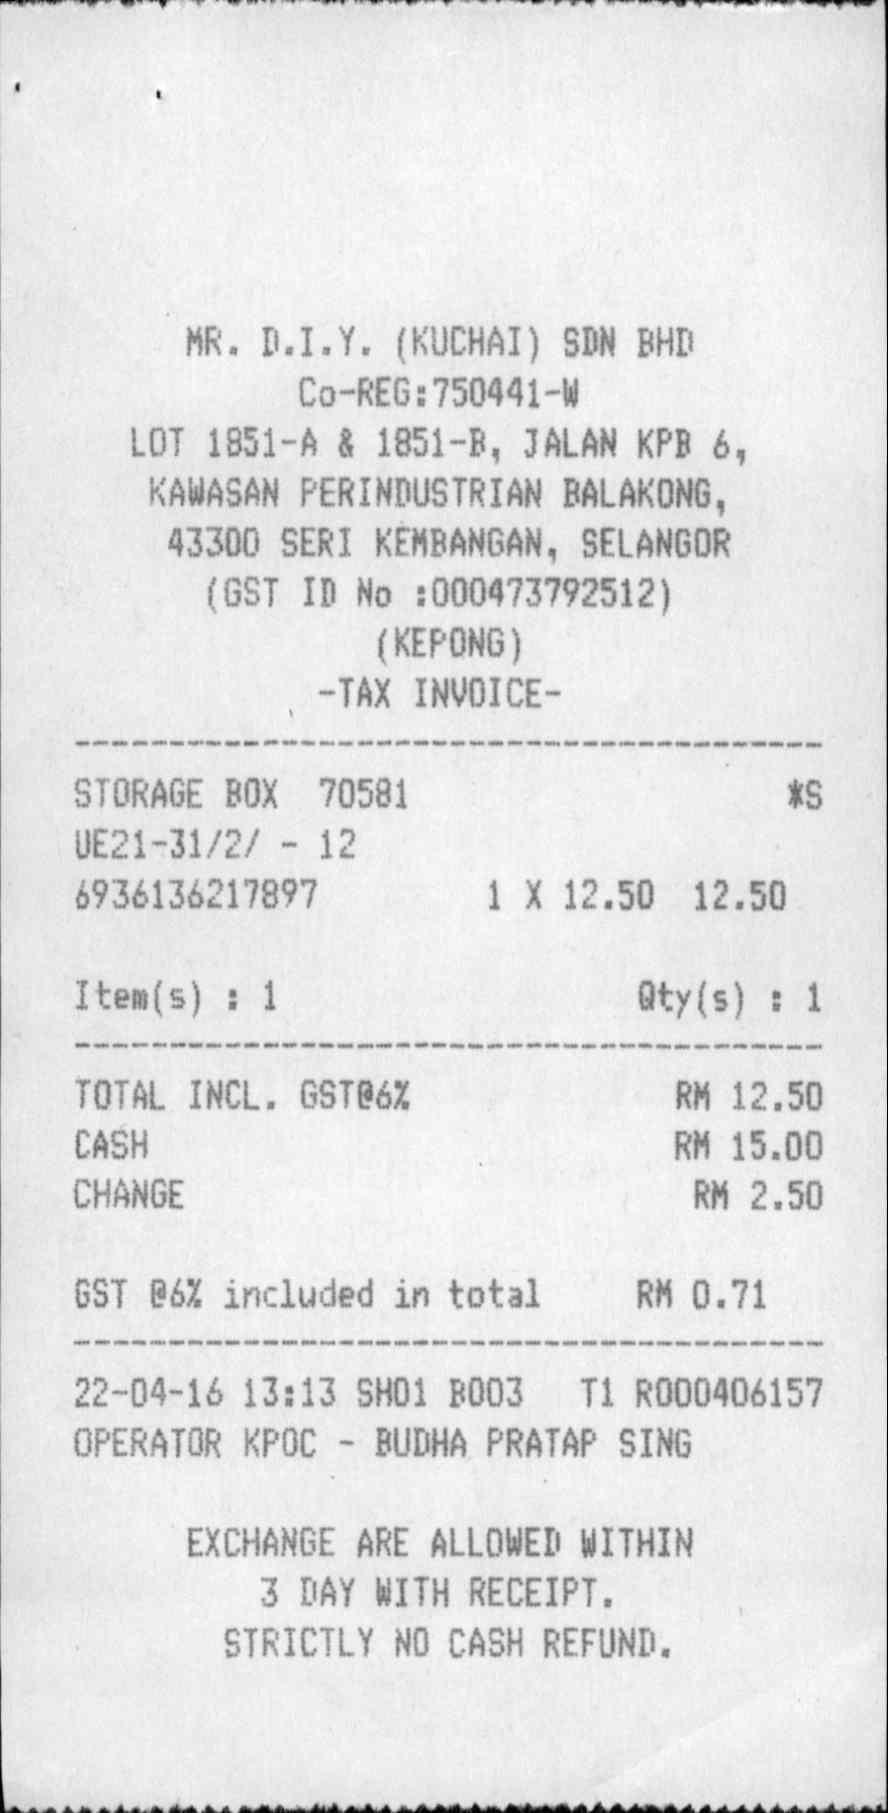
MR. D.I.Y. (KUCHAI) SDN BHD
CO-REG:750441-W
LOT 1851-A & 1851-B, JALAN KPB 6,
KAWASAN PERINDUSTRIAN BALAKONG,
43300 SERI KEMBANGAN, SELANGOR
(GST ID NO :000473792512)
(KEPONG)
-TAX INVOICE-
STORAGE BOX 70581
UE21-31/2/ - 12
6936136217897
ITEM(S) : 1
*S
1 X 12.50
QTY(S) : 1
TOTAL INCL. GST@6%
CASH
CHANGE
GST @6% INCLUDED IN TOTAL
RM 12.50
RM 15.00
RM 2.50
RM 0.71
22-04-16 13:13 SH01 B003
OPERATOR KPOC - BUDHA PRATAP SING
EXCHANGE ARE ALLOWED WITHIN
3 DAY WITH RECEIPT.
STRICTLY NO CASH REFUND.
12.50
T1 R000406157